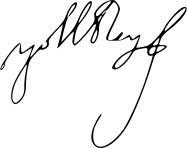
Signature of: philip iv of spain